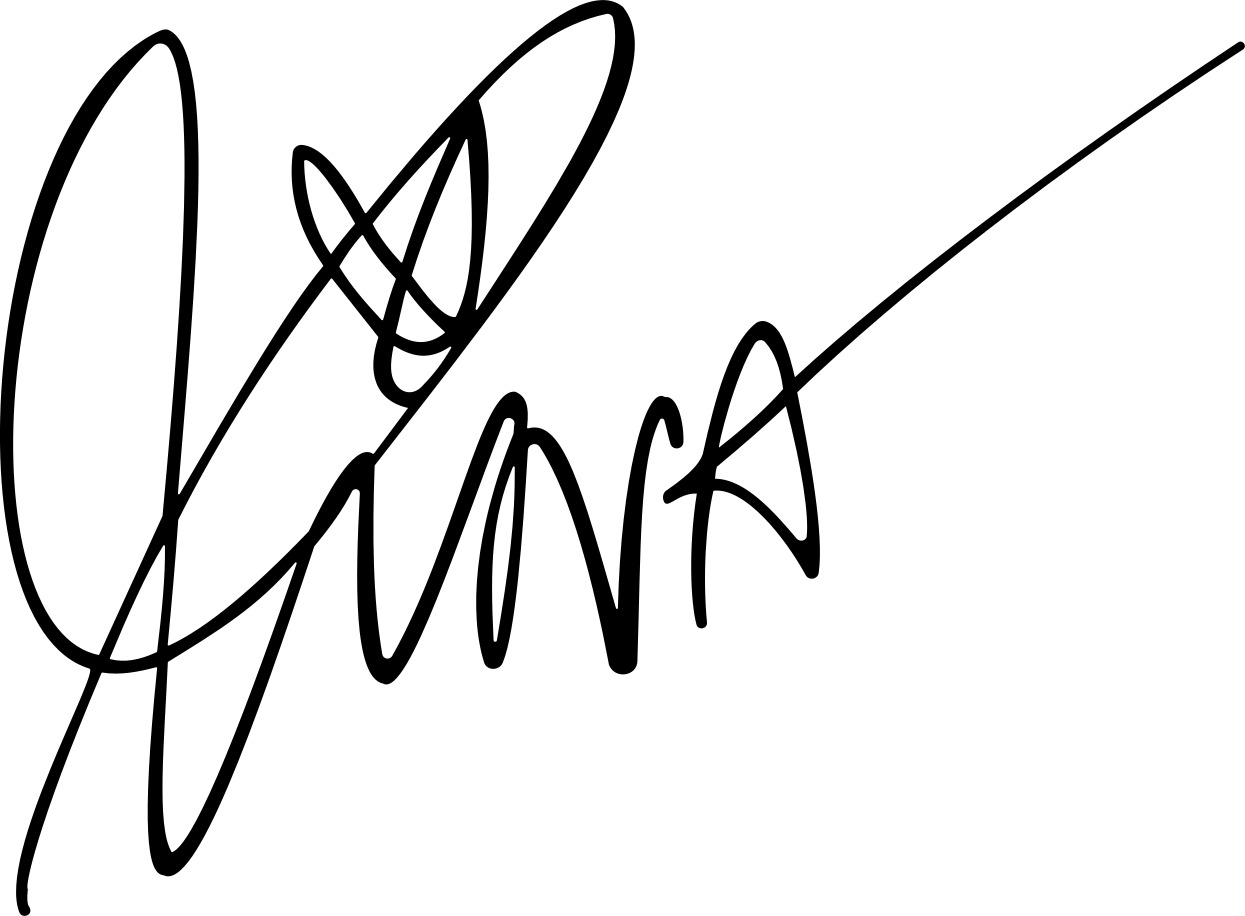
Signature of: q28840001